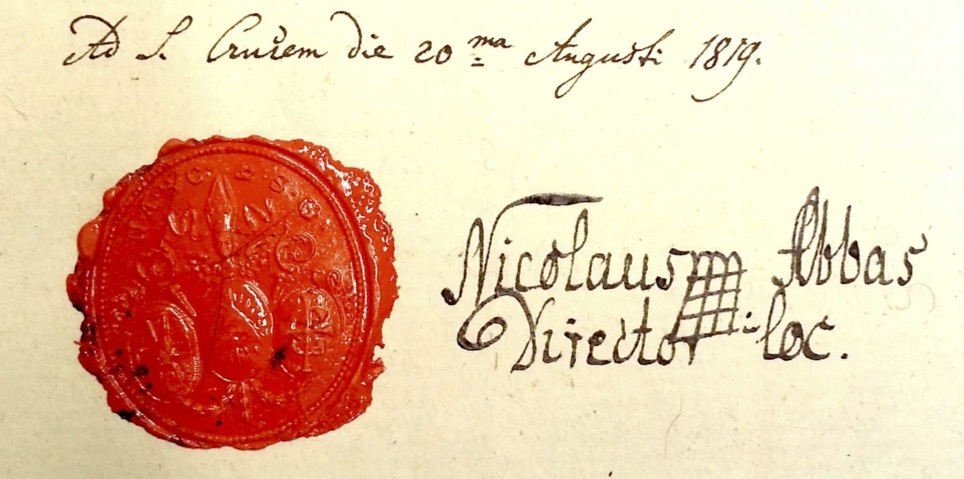
Signature of: nikolaus kasche